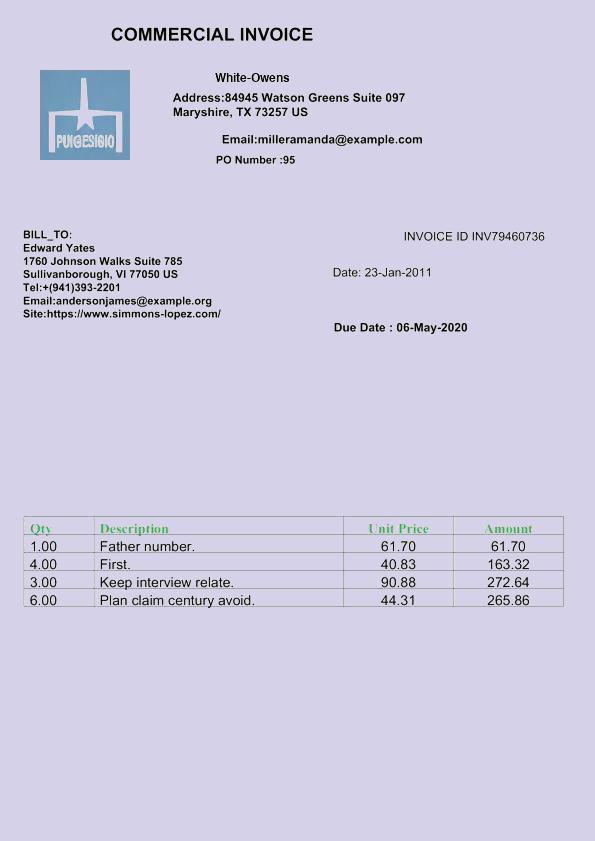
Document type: Invoice